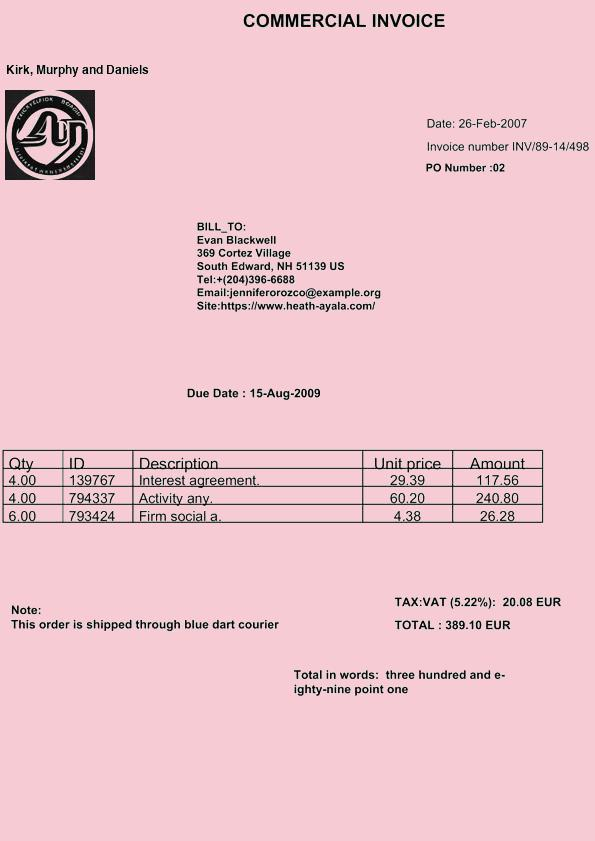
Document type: Invoice